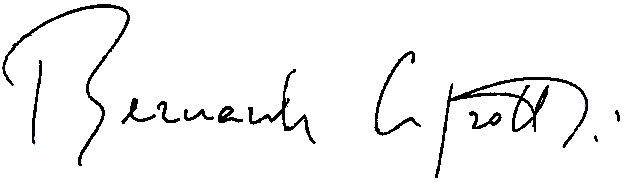
Signature of: bernardo caprotti